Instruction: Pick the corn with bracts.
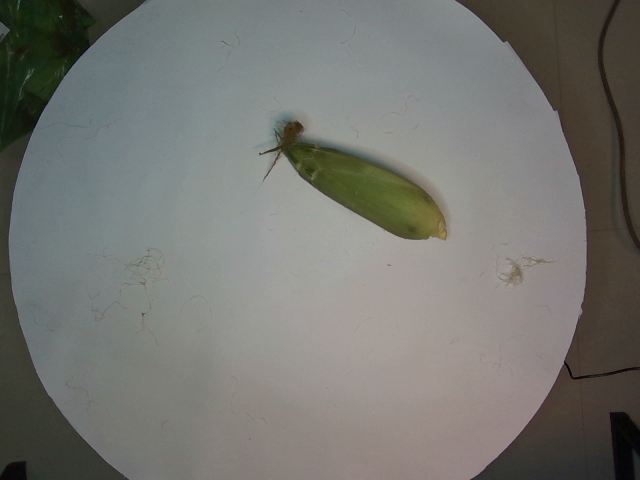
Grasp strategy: vertical